Can you pull out the amount in words, numerical amount, payee's name, date of the cheque, and the bank's name from the image?
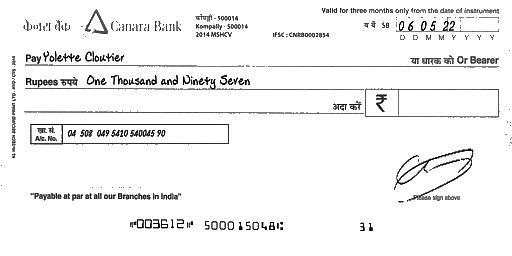
amt_in_words: One Thousand and Ninety Seven
amt_in_figures:
payee_name: Yolette Cloutier
bank_name: Canara Bank
cheque_date: 06/05/22